Question: What is the filing due date as per the document?
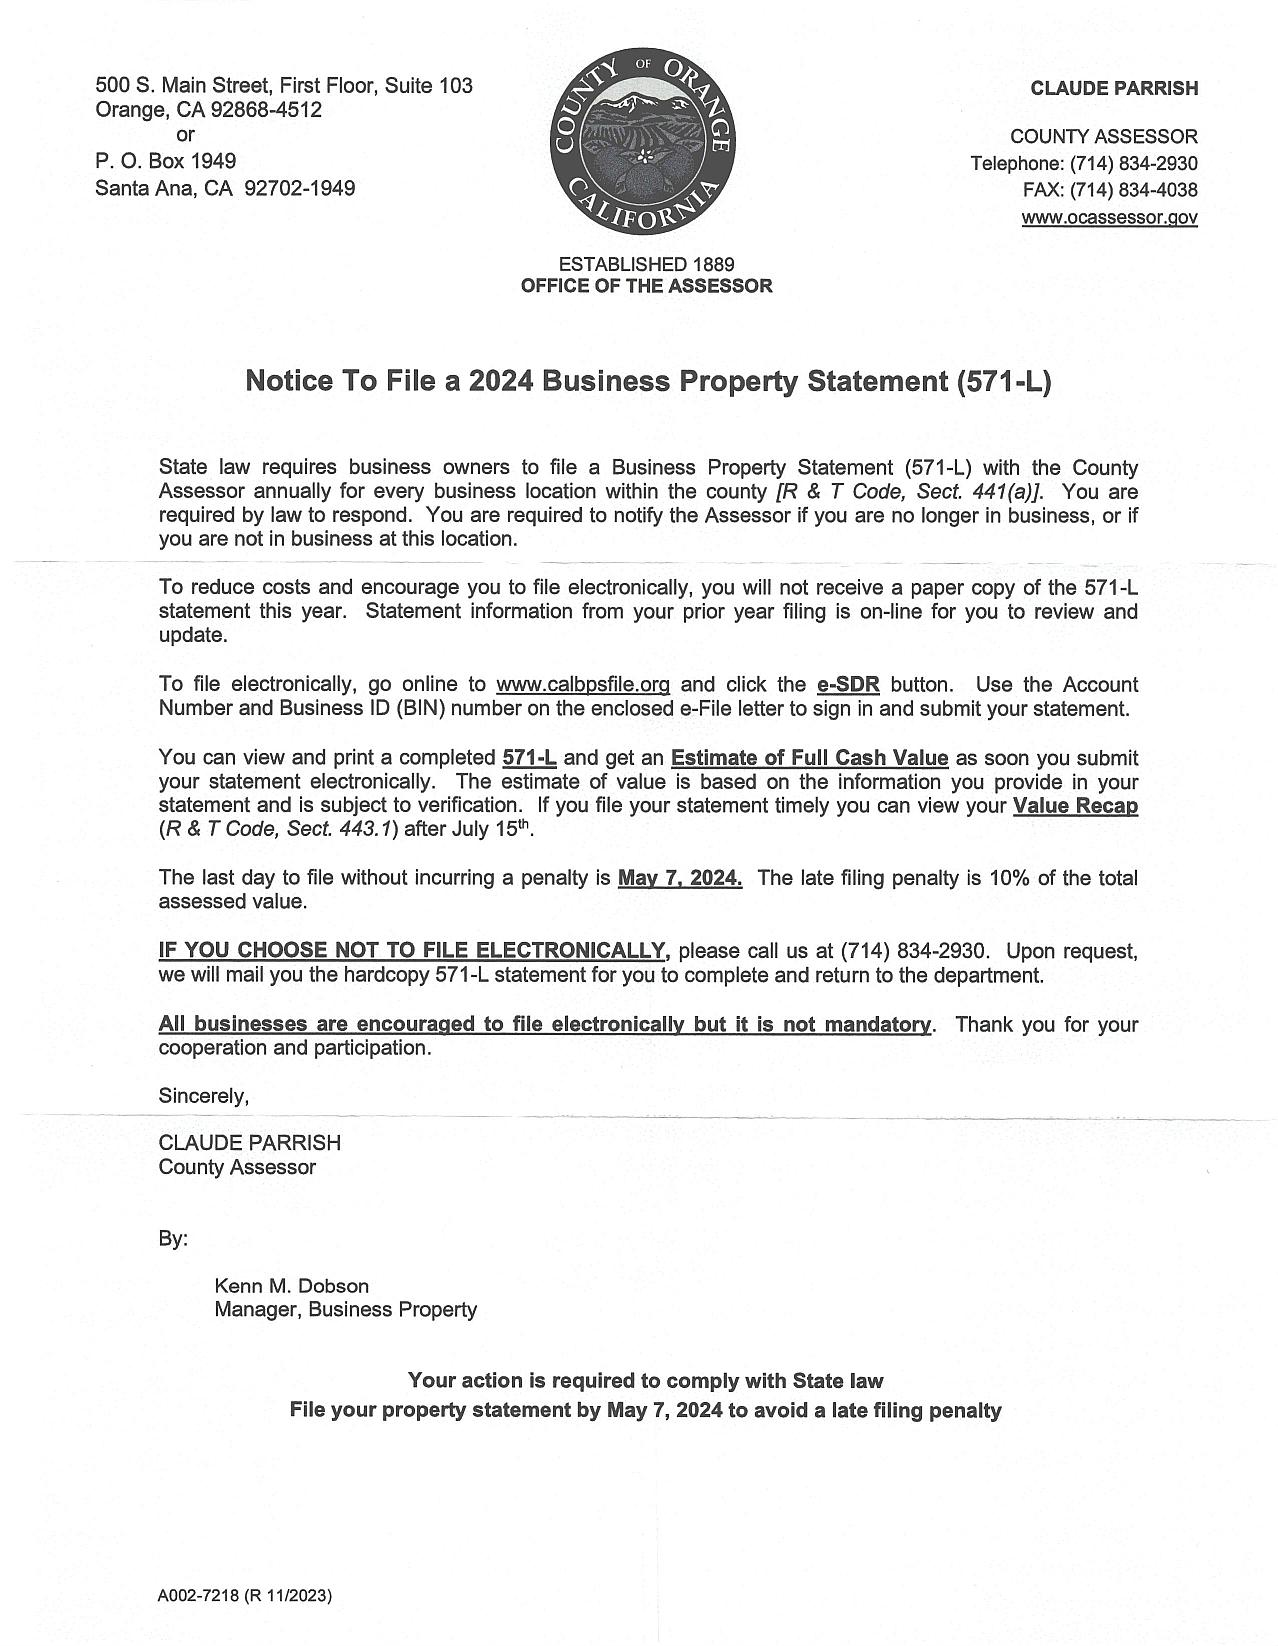
Answer: "7-May-24"